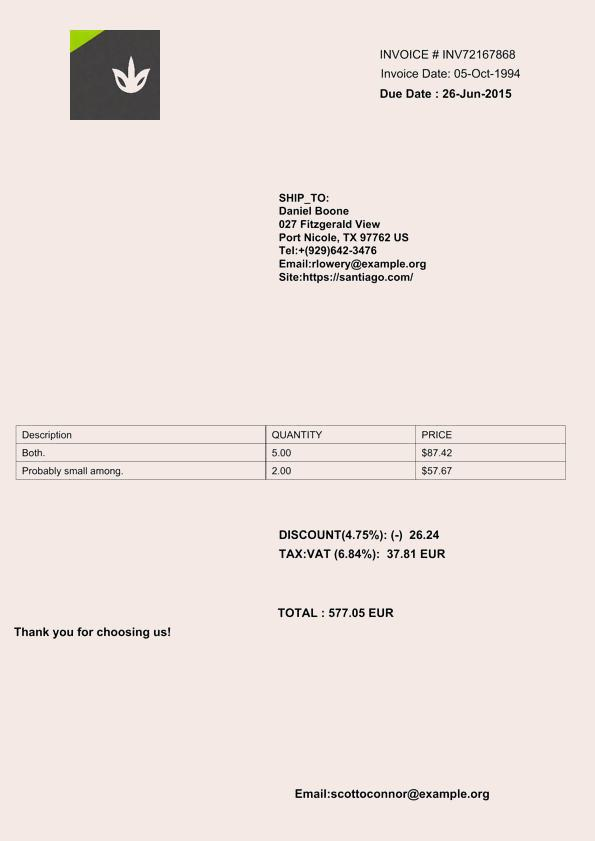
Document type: Invoice